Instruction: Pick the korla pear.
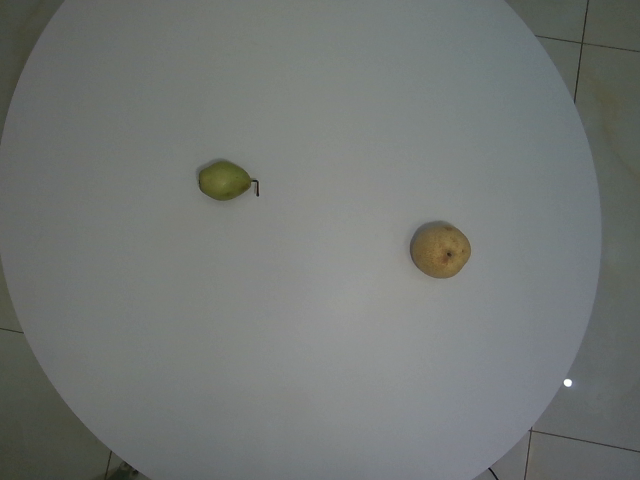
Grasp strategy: vertical